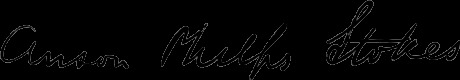
Signature of: anson phelps stokes